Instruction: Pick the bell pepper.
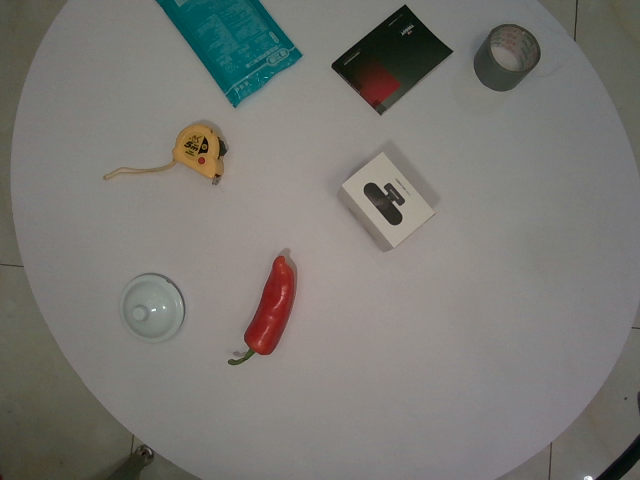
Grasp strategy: vertical